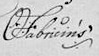
Signature of: otto fabricius